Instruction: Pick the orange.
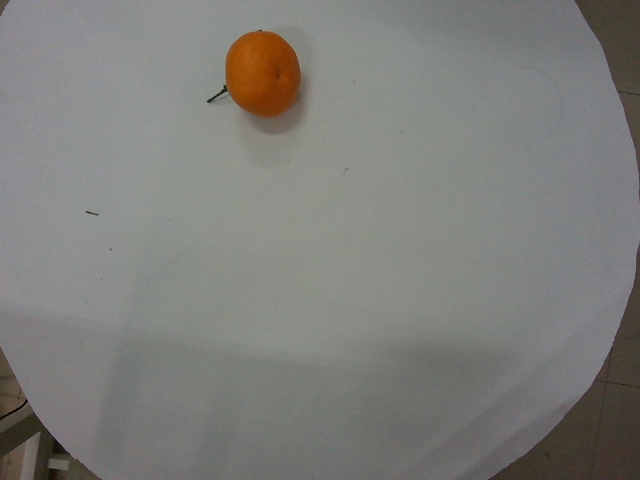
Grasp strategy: vertical